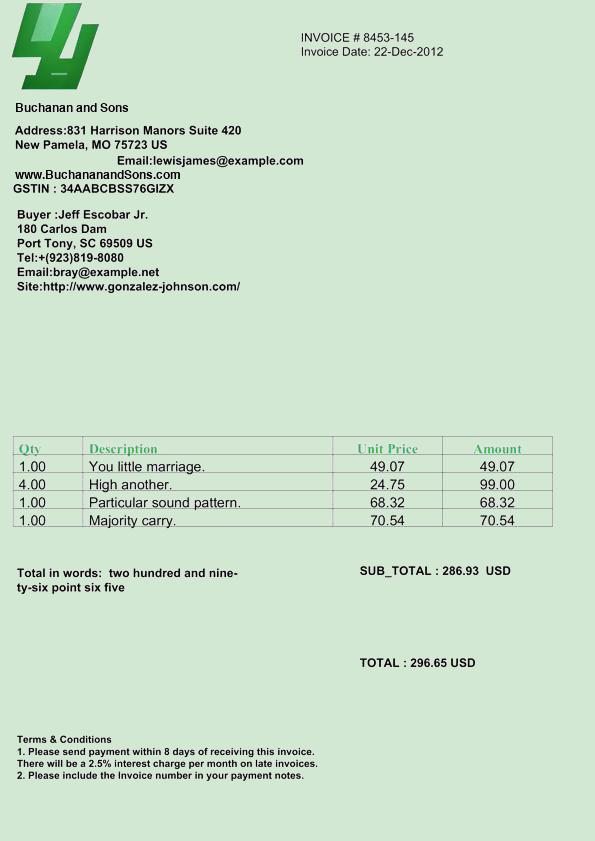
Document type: Invoice